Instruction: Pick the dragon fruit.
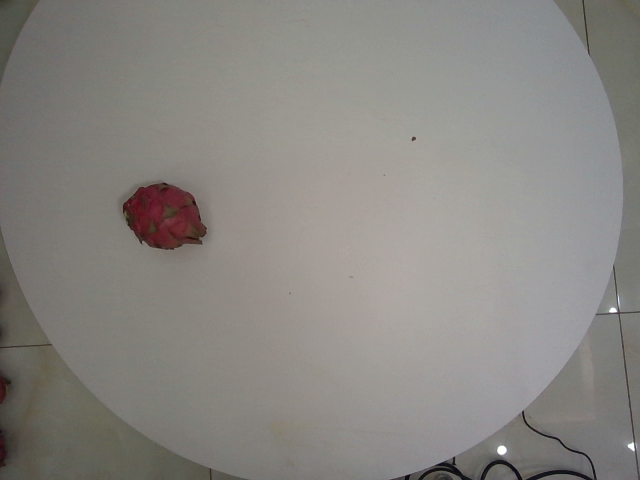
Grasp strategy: vertical